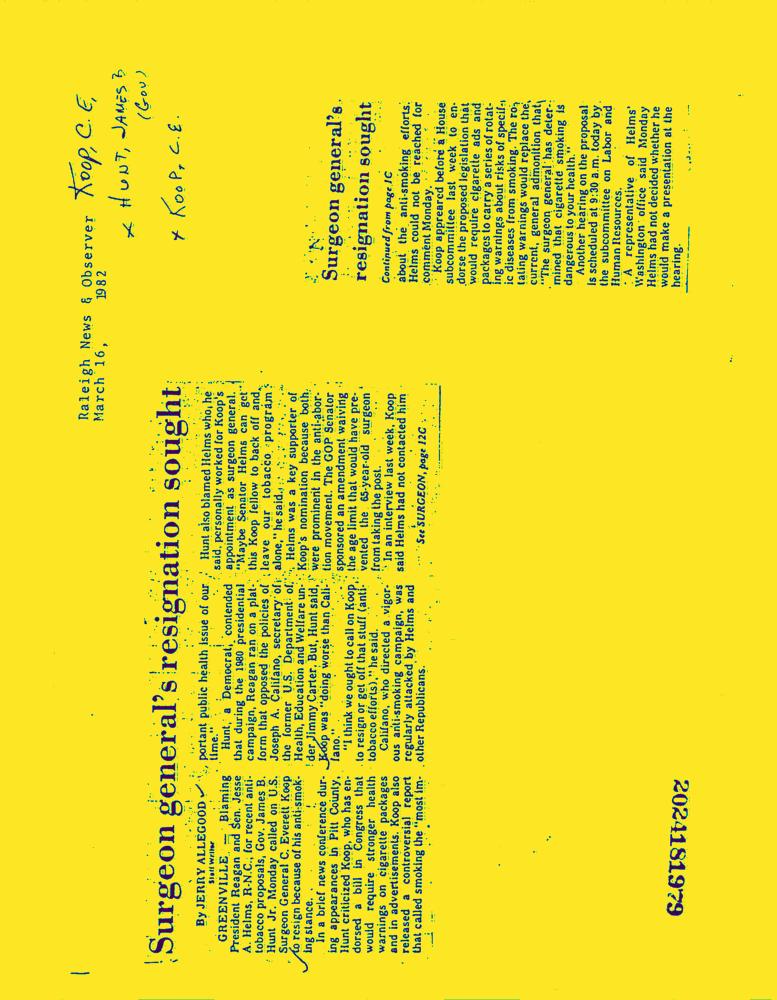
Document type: News-Article